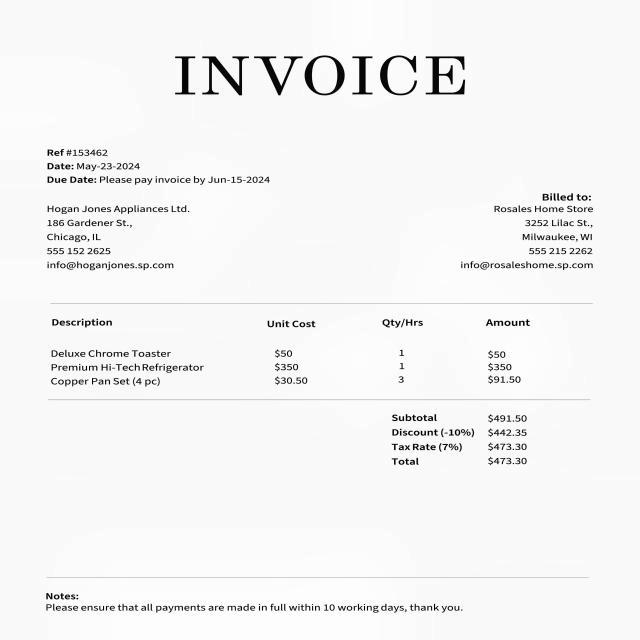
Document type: Invoice